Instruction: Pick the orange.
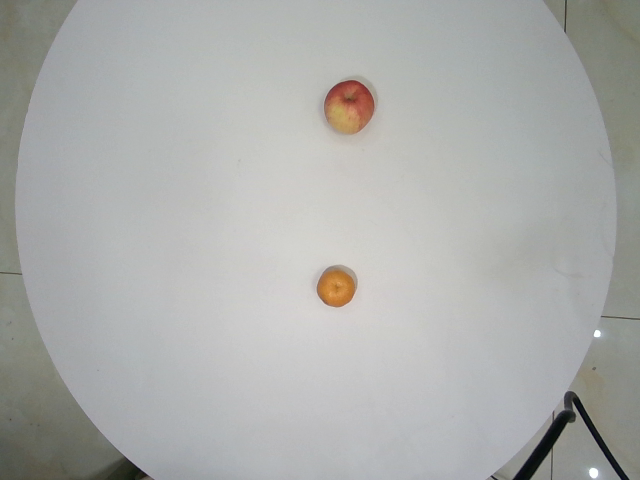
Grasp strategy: vertical